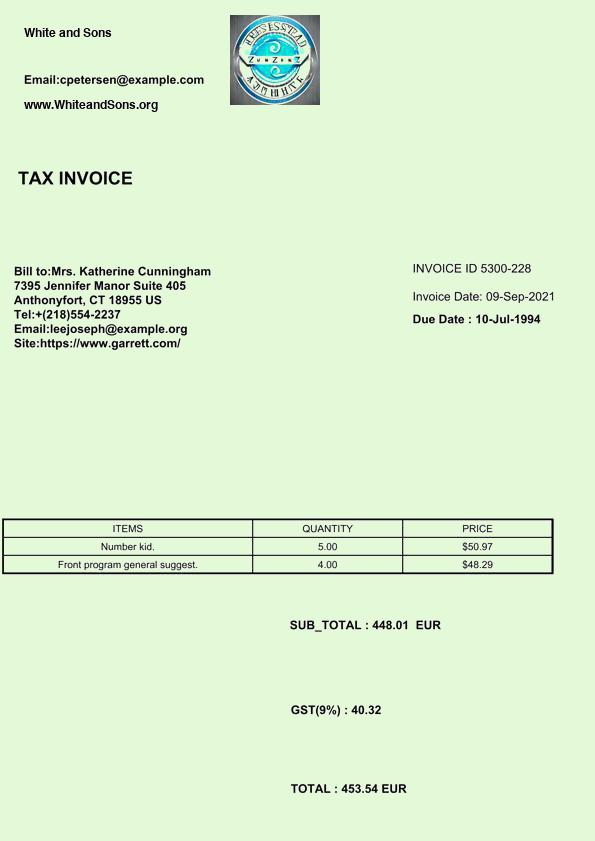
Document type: Invoice